Question: Describe the condition in detail:
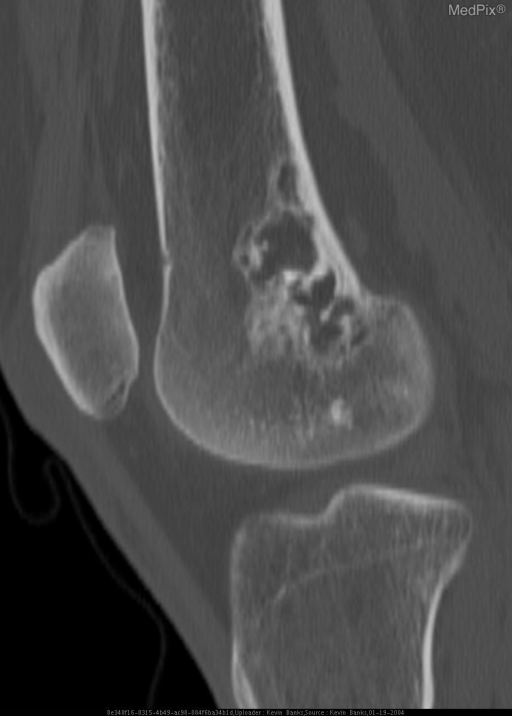
Answer: The disease is discussed as: Intraosseous lipomas is an uncommon benign bone lesion that accounts for approximately 0.1% of bone tumors. Common sites of occurrence include the femoral neck and calcaneus. They can also occur in the flat bones, the pelvis, and other locations.
Histopathologically, intraosseous lipomas are categorized into three types: stage 1, solid tumor composed of viable lipocytes; stage 2, transitional cases with partial fat necrosis and focal calcification intermixed with regions of viable lipocytes; and stage 3, advanced cases in which fat cells have died with variable degree of cyst formation, calcification, and reactive new bone formation. The progression from stage 1 to stage 3 is caused by ischemia and infarction within the lesion and is thought to be related to the rigid structure of bone opposing the lesion’s fat cell expansion and multiplication. These lesions may also cause resorption and expansion of bone, whereas bone infarcts do not cause expansion of the bone.
  The radiographic features of intraosseous lipomas are based upon the histologic stage of the lesion. The stage 1 lesions are lucent and represent viable fat with resorption of bony trabeculae. Stage 2 lesions have lucent areas, which consist of viable fat and radiodense areas that consist of fat necrosis and dystrophic calcification. Stage 2 lesions can be expansile. Stage 3 lesions reflect resorption of normal bone, but they are more radiodense than stage 1 or 2 lesions. The radiodensity is a result of calcification and extensive fat necrosis. Stage 3 lesions also have thick sclerotic borders, presumably related to involution of these lesions. Radiologically, the differential diagnosis of intraosseous lipomas includes fibrous dysplasia, aneurysmal bone cysts, simple bone cysts, bone infarcts, chondroid tumors, and liposclerosing myxofibrous tumors.
  On CT, stage 1 intraosseous lipomas exhibit resorption of bone trabeculae in the lesion and bone expansion. The area of lucency seen on the radiograph corresponds to fat attenuation visible on CT. Stage 2 lesions have areas of fat attenuation and patchy areas of increased density corresponding to calcification and fat necrosis. Stage 3 intraosseous lipomas are the most difficult to diagnose because of the reactive ossification, calcification, fat necrosis, and cyst formation caused by necrosis of the fat component. If the lesion has a peripheral rim of discernible fat, it will help to eliminate other conditions generally considered in the differential diagnosis. Lesions that exhibit resorption of trabecular bone and predominantly central calcification instead of peripheral calcification are more likely to be stage 3 intraosseous lipomas than bone infarcts; the latter are non-expansile lesions that have a peripheral serpentine thin rim of sclerosis and are not associated with trabecular resorption.
  MR imaging reveals viable fat in stage 1 intraosseous lipomas. The fat is isointense to subcutaneous fat on T1-weighted sequences and exhibits low signal intensity with fat suppression on T2-weighted images. A thin circumferential rim of low signal intensity on T1- and T2- weighted sequences is typically present demarcating the margin of the fatty lesion consistent with reactive sclerosis surrounding the lesion. In stage 2 lesions, one can again identify fat and the circumferential rim of decreased signal on T1- and T2-weighted images. Low-signal-intensity areas within the central portion of the lesion on T1- and T2-weighted images are consistent with calcifications.  Stage 3 lesions show a thin peripheral rim of fat, which can be identified on MR imaging. They also have central calcification and a thick rim of surrounding sclerosis, which have low signal intensity on T1- and T2-weighted sequences. Areas of fat necrosis have a variable signal on T1-weighted and increased signal on T2-weighted images.